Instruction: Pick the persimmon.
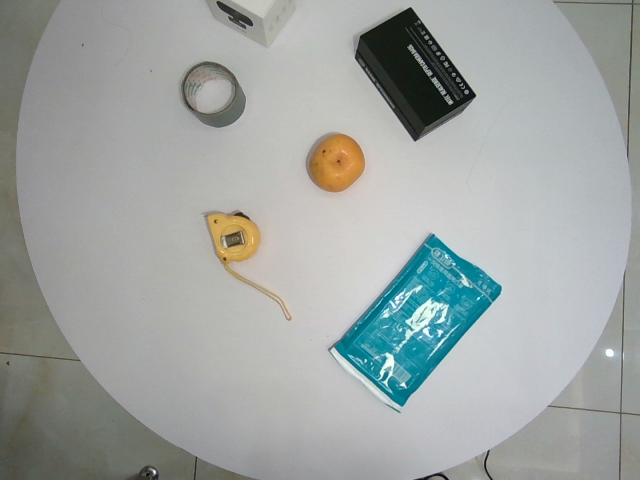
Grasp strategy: vertical